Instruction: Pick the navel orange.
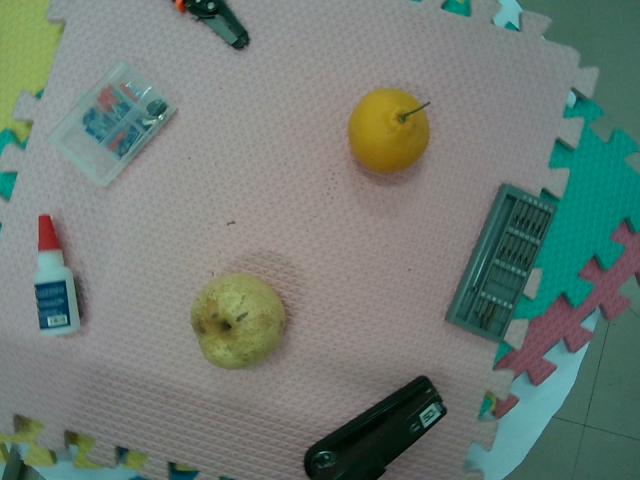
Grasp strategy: vertical